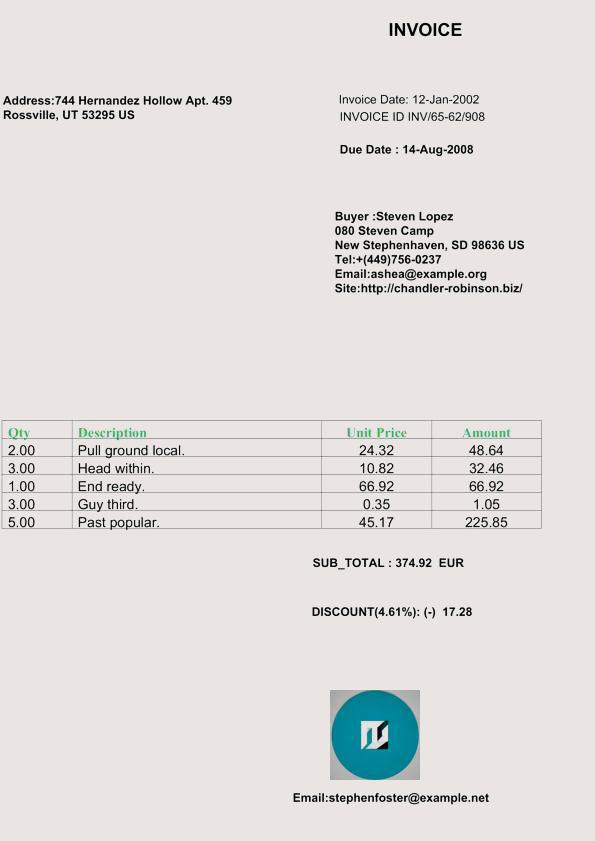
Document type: Invoice